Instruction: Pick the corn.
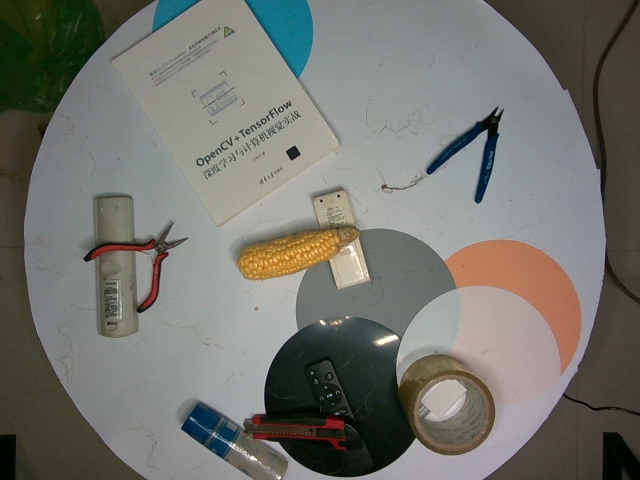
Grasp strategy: vertical